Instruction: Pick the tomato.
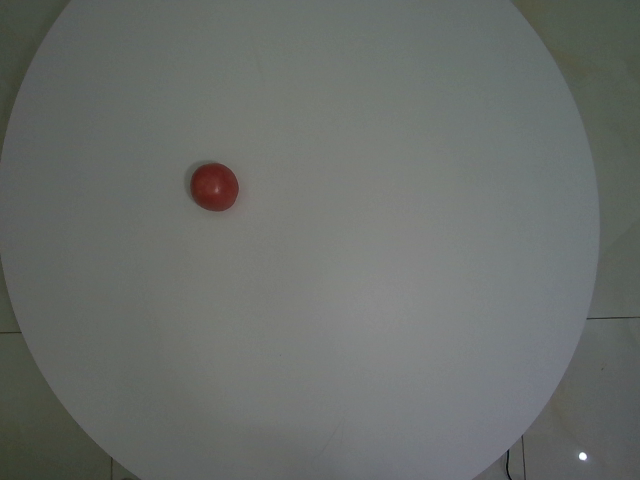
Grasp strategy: vertical